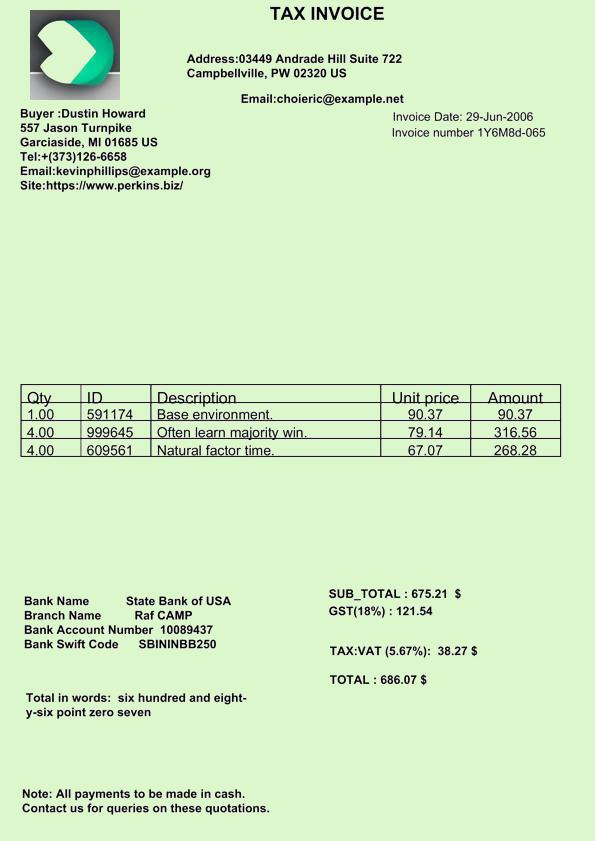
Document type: Invoice